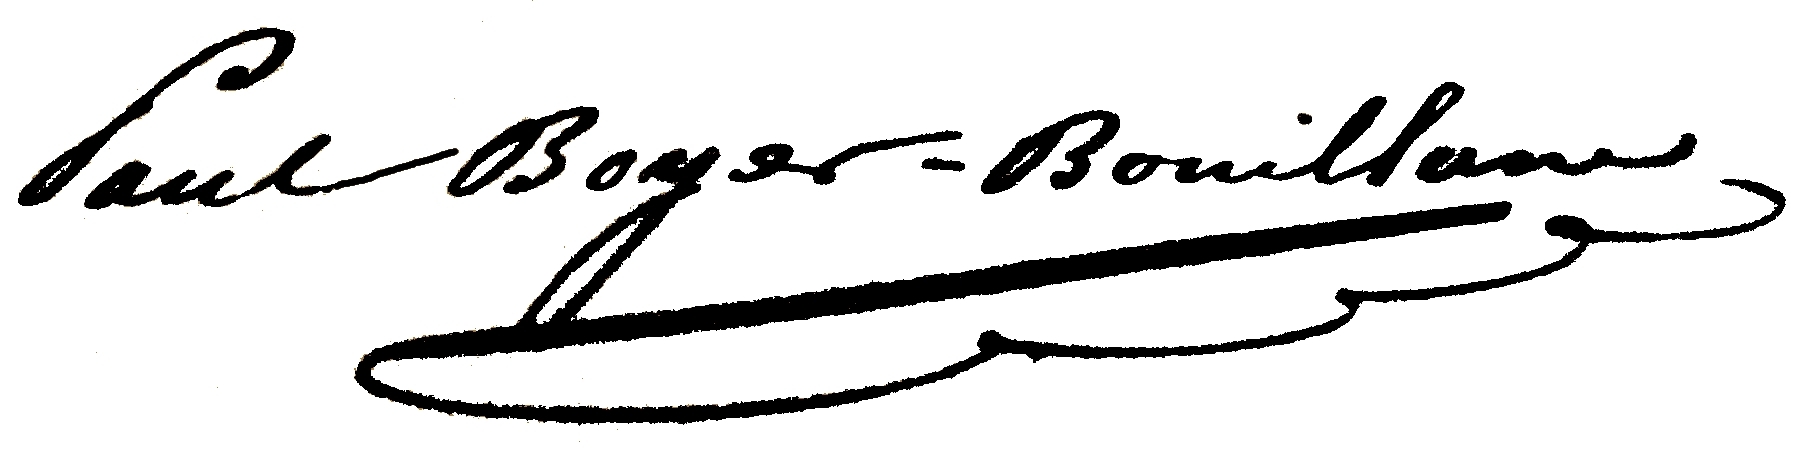
Signature of: paul boyer de bouillane